Question: What do the imaging results show?
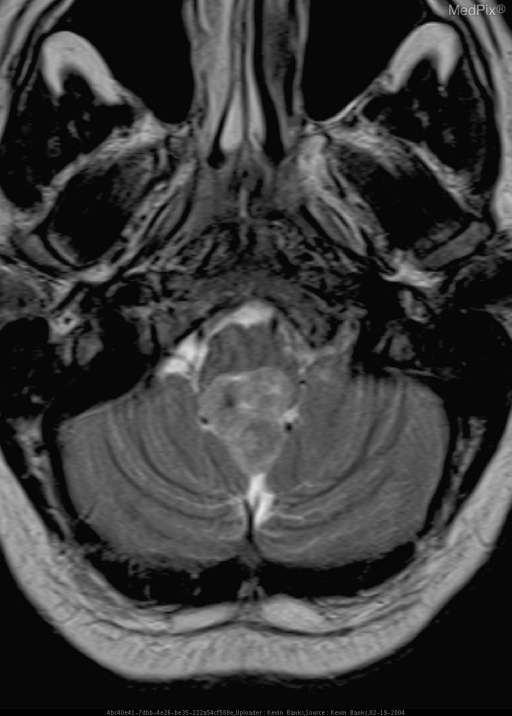
Answer: The imaging shows MRI of the cervical spine and with subsequent CE brain MR demonstrate a lobulated mass within the posterior fossa. The lesion appears to originate in the fourth ventricle and is centered on the midline. The tumor is isointense to gray matter on T1 and mixed iso/hypointense on T2 weighted images. There are scant areas of T1&T2 hypodensity seen which are representative of calcifications or flow voids. There is scattered enhancement with contrast administration. Axial T2WI of the brain demonstrates a multilobulated mass in the fourth ventricle. The lesion is of mixed iso/hypointensity when compared to gray matter and demonstrates a small focus of very low signal intensity consistent with an intralesional calcification..